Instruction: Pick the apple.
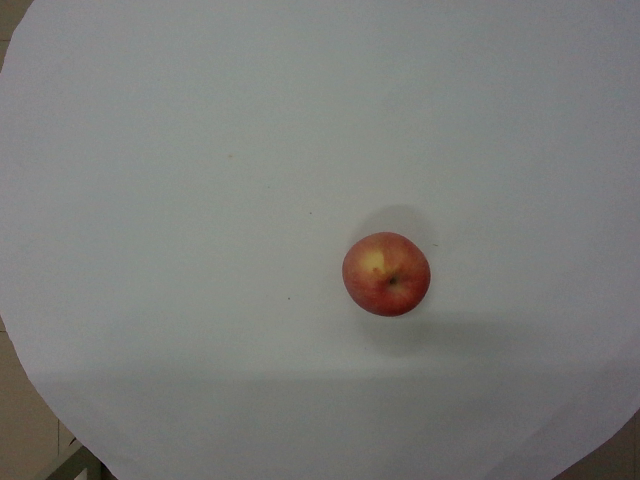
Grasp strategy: vertical